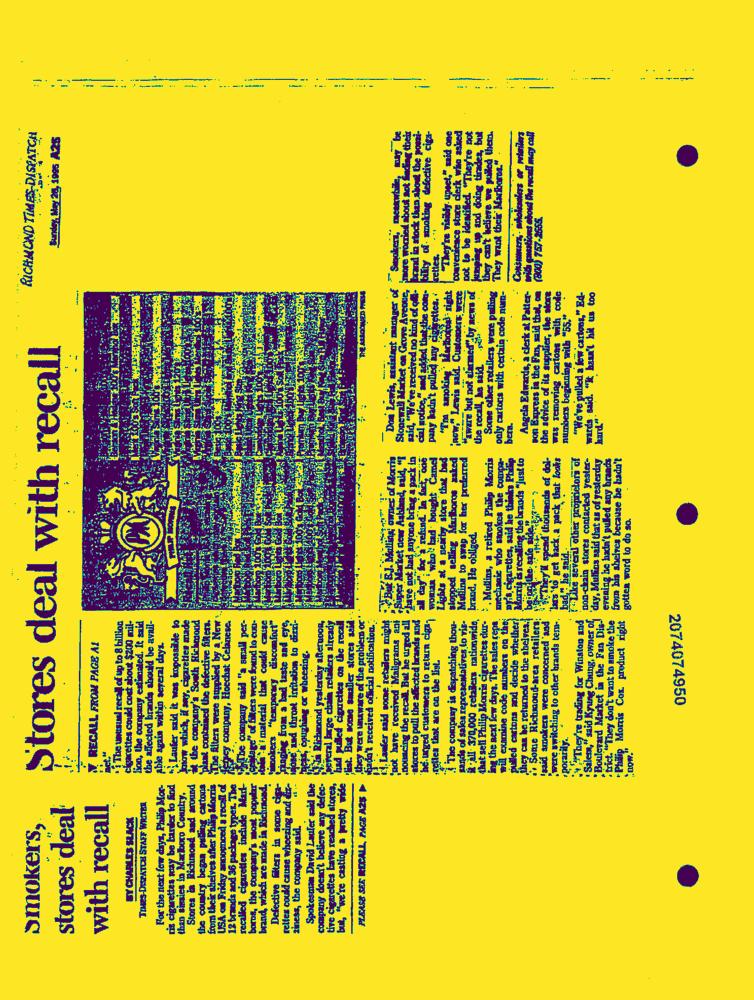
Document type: News-Article